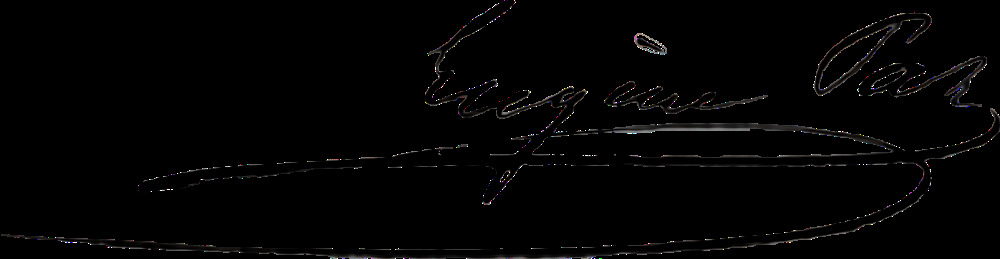
Signature of: eugène paz